Question: What is the name of the tenant mentioned in the document?
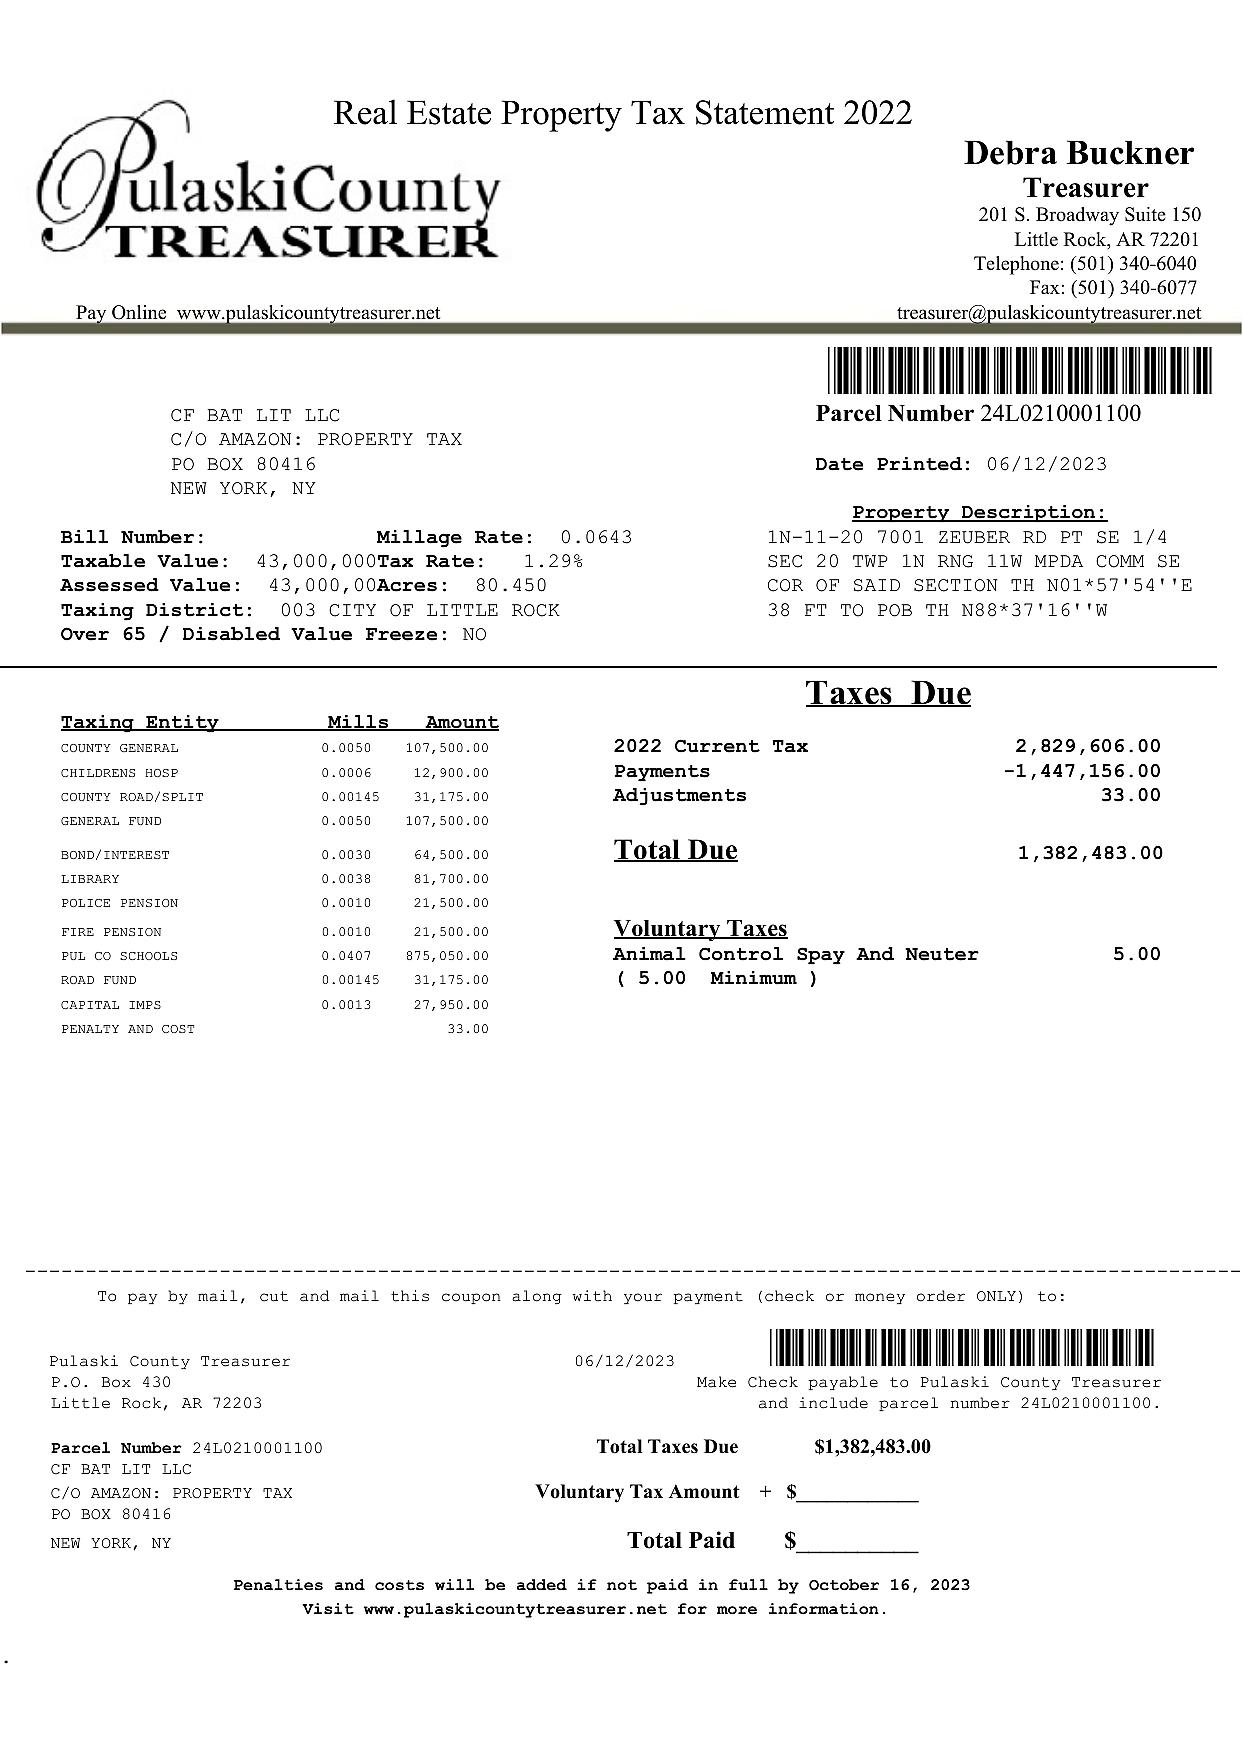
Answer: "CF BAT LIT LLC"